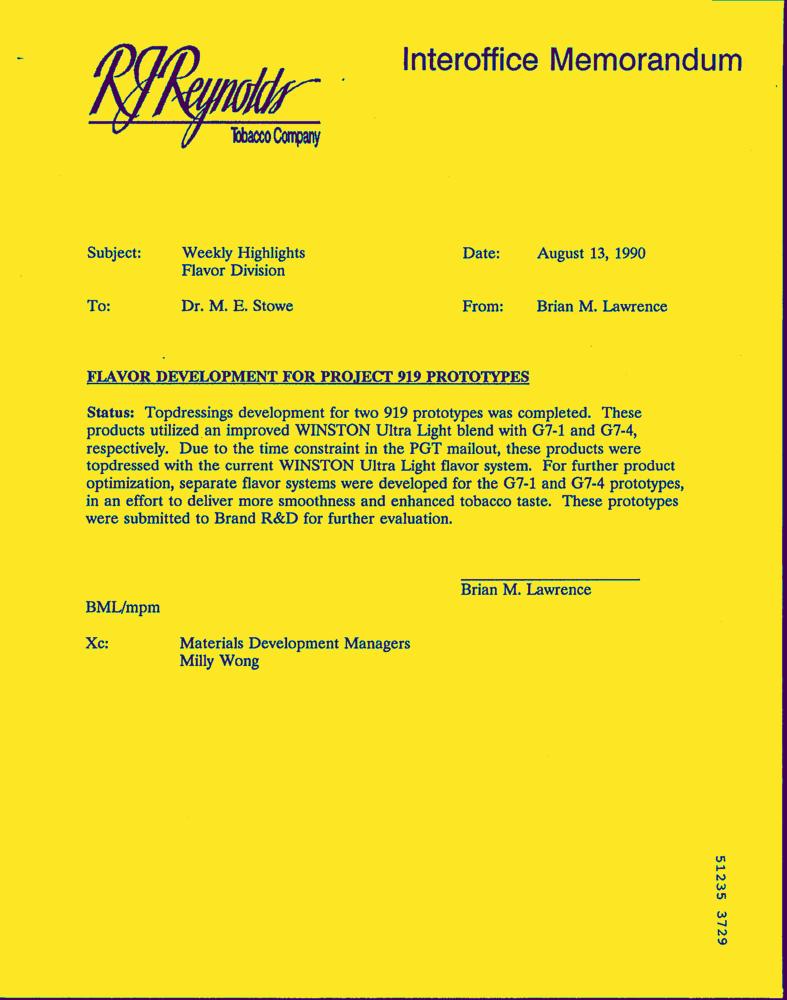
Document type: Letter-Doc